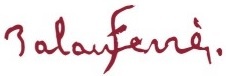
Signature of: maties palau ferré